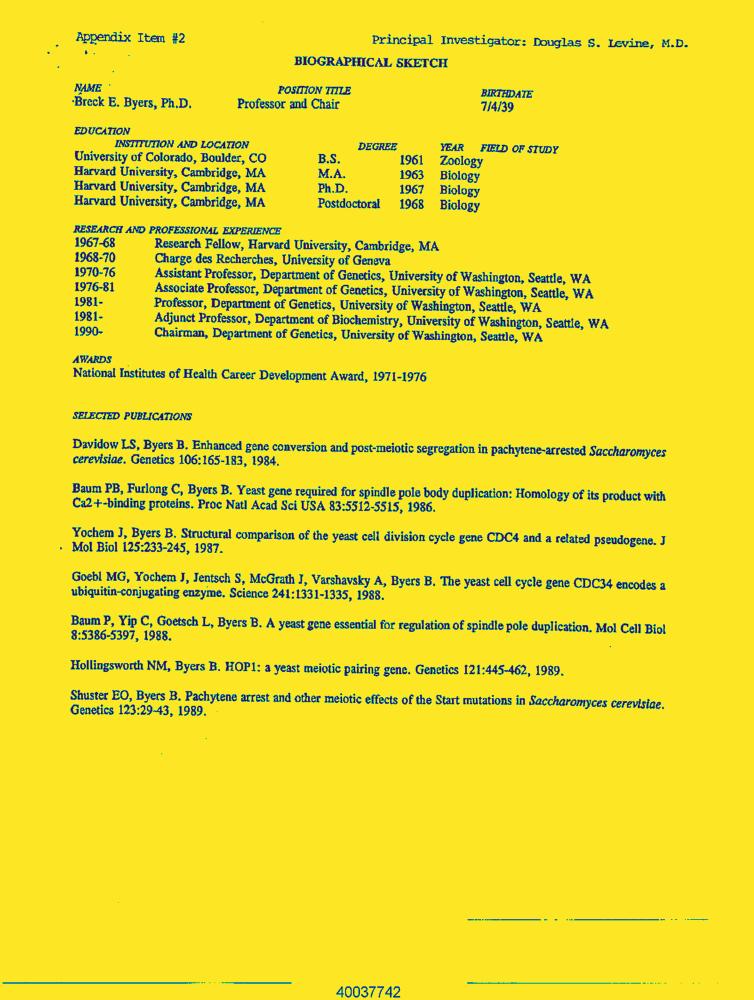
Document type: Resume-Doc